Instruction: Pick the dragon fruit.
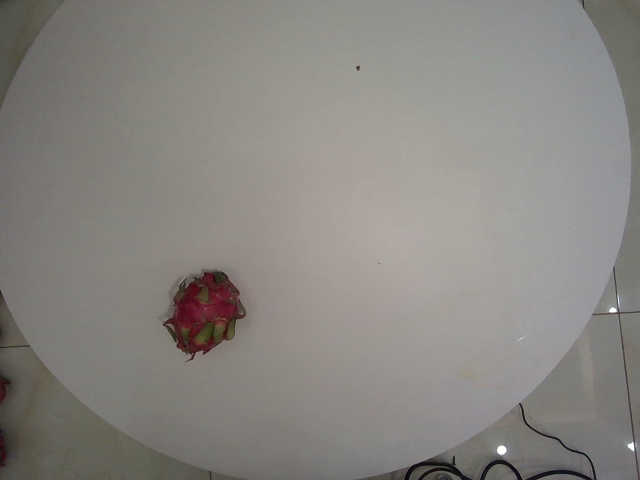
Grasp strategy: vertical